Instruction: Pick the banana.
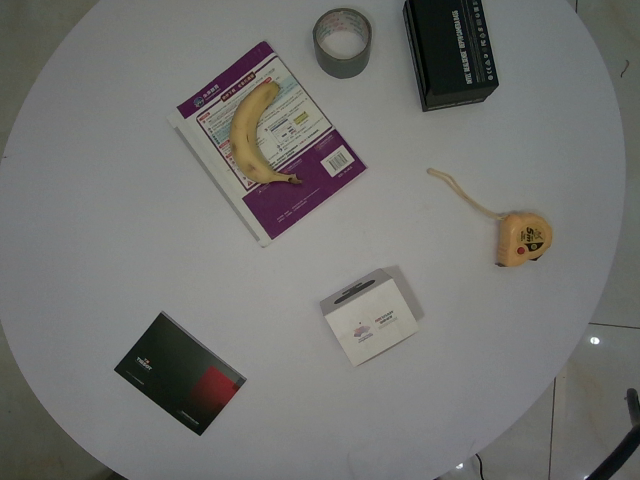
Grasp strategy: vertical